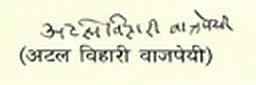
Signature of: atal bihari vajpayee